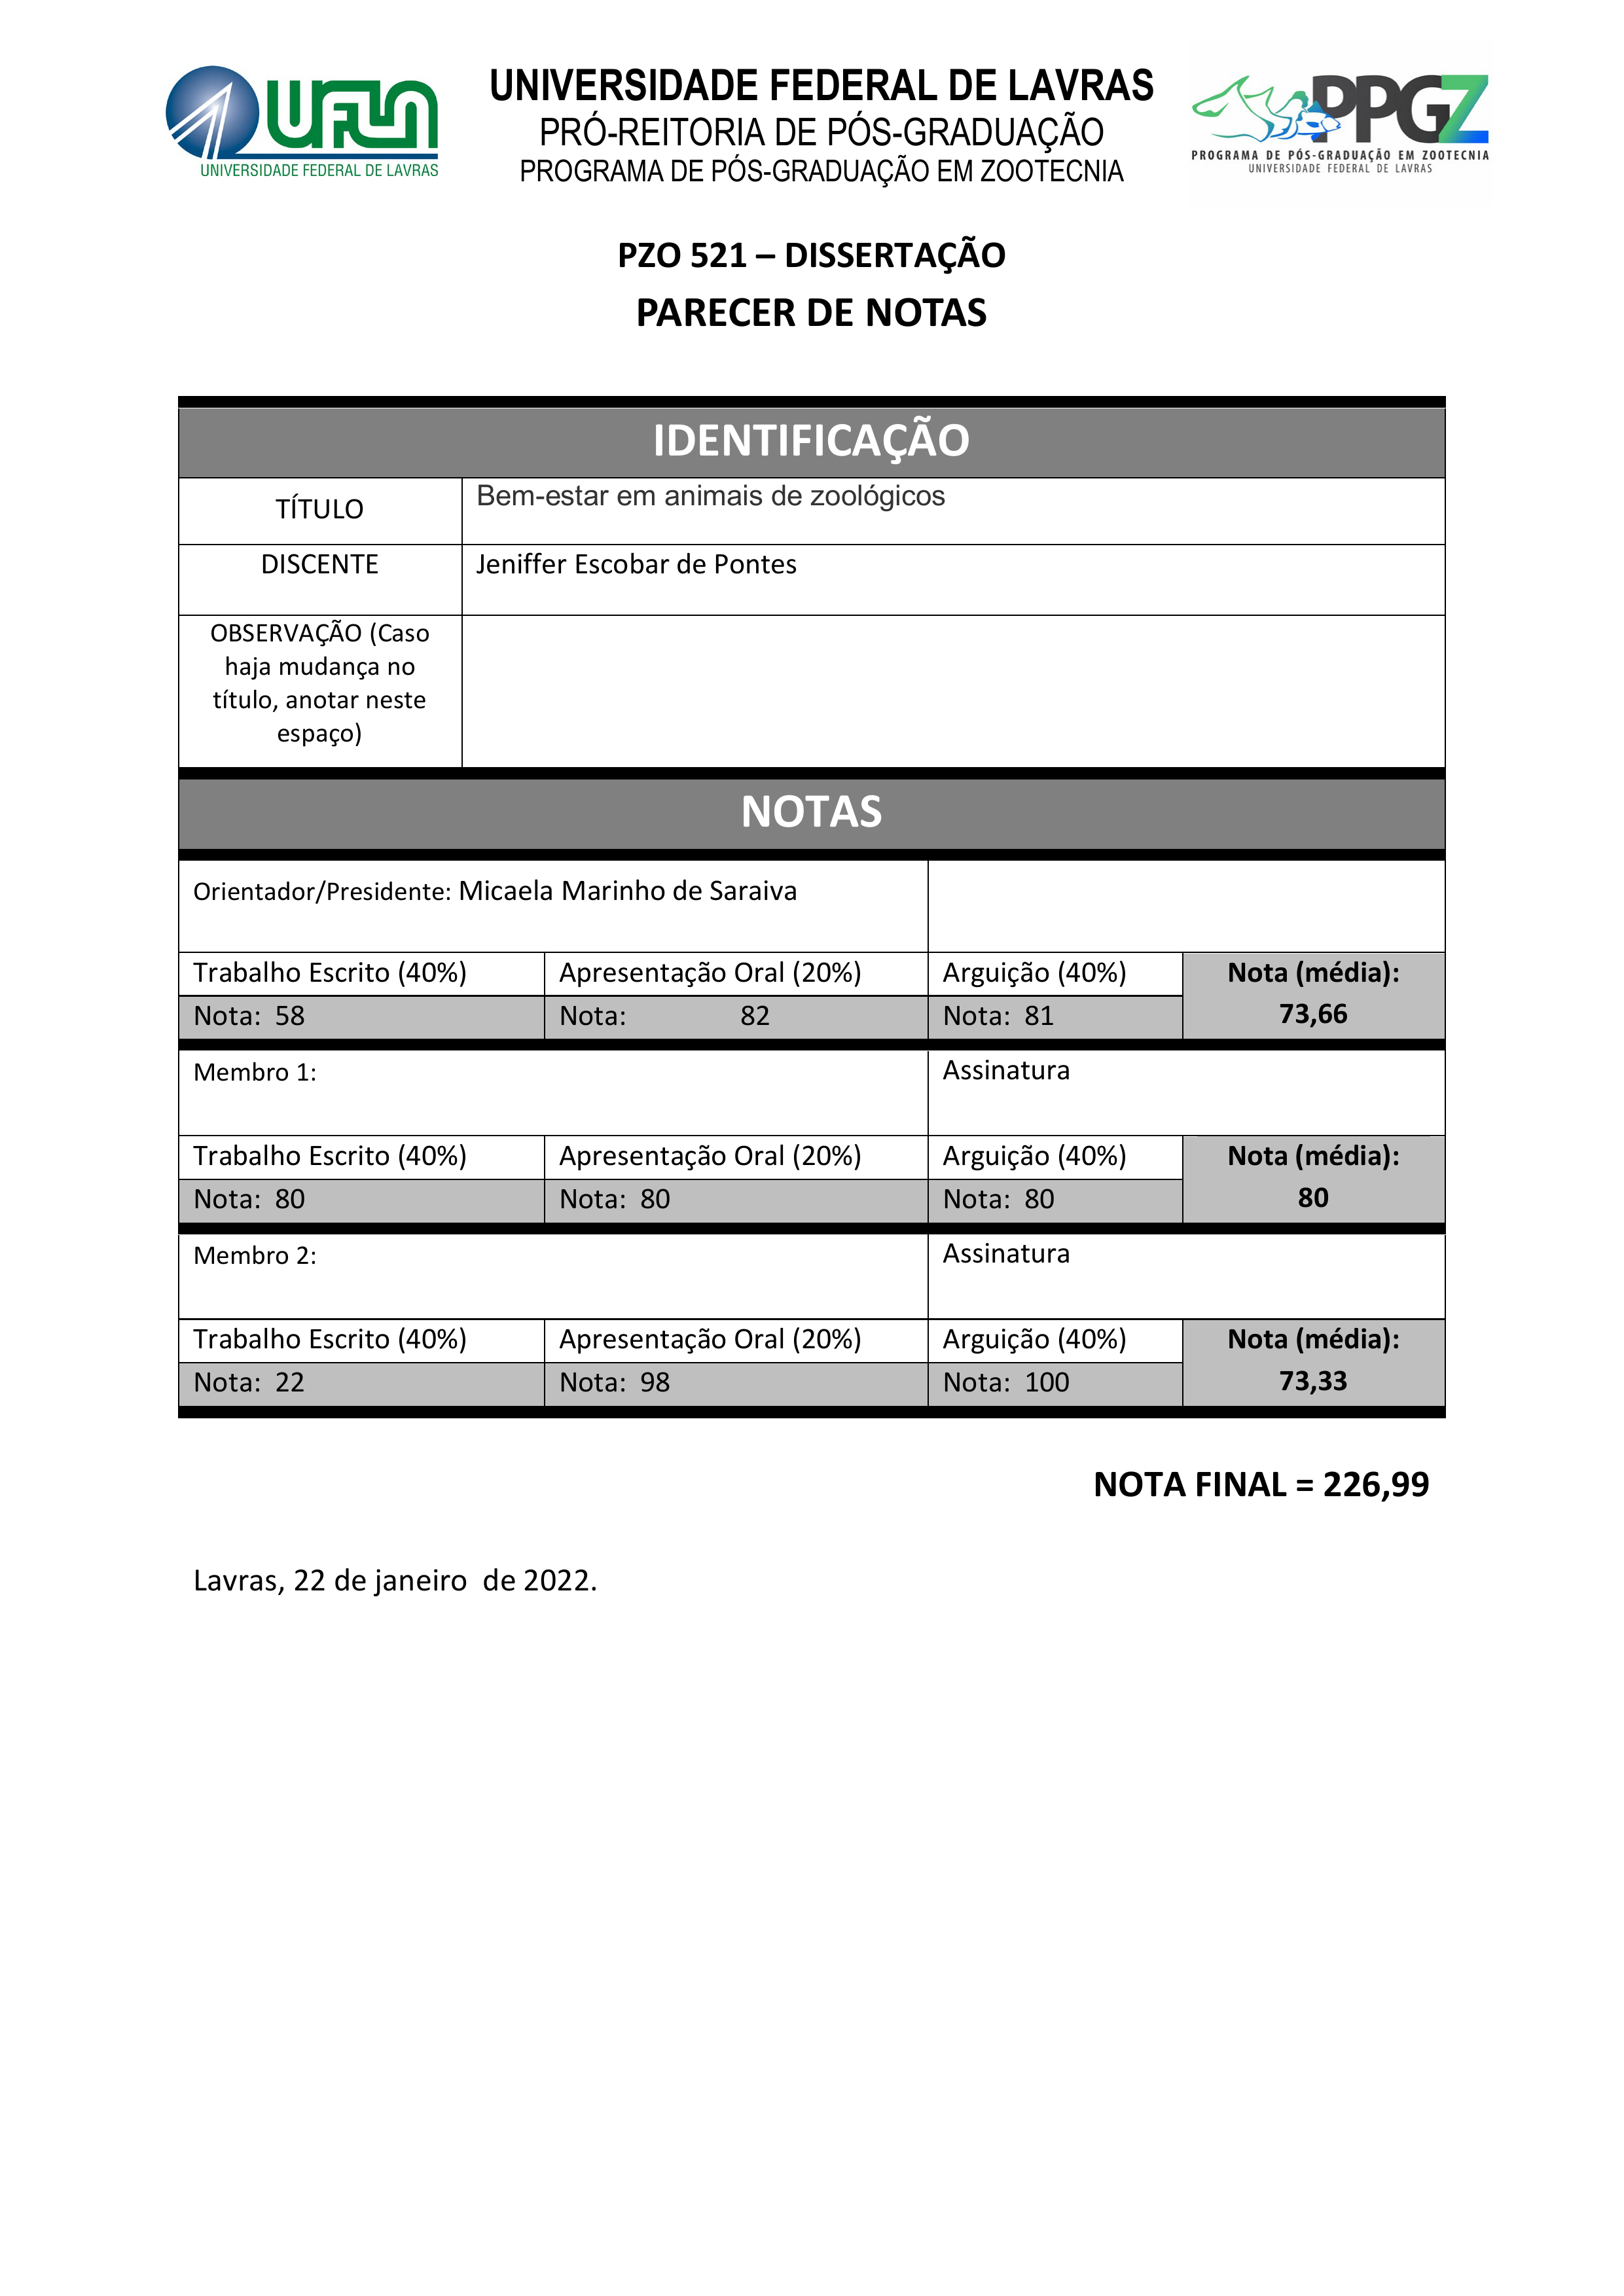
UNIVERSIDADE FEDERAL DE LAVRAS
PPGZ
U FUN)
PRÓ-REITORIA DE PÓS-GRADUAÇÃO
PROGRAMA DE PÓS-GRADUAÇÃO EM ZOOTECNIA
PROGRAMA DE PÓS-GRADUAÇÃO EM ZOOTECNIA
UNIVERSIDADE FEDERAL DE LAVRAS
UNIVERSIDADE FEDERAL DE LAVRAS
PZO 521 — DISSERTAÇÃO
PARECER DE NOTAS
IDENTIFICAÇÃO
TÍTULO
Bem-estar em animais de zoológicos
DISCENTE
Jeniffer Escobar de Pontes
OBSERVAÇÃO (Caso haja mudança no título, anotar neste espaço)
NOTAS
Orientador/Presidente:
Micaela Marinho de Saraiva
Trabalho Escrito (40%)
Nota:
58
Apresentação Oral (20%)
Nota:
82
Arguição (40%)
Nota:
81
Nota (média):
73,66
Assinatura
Membro 1:
Trabalho Escrito (40%)
Nota:
80
Apresentação Oral (20%)
Nota:
80
Arguição (40%)
Nota:
80
Nota (média):
80
Assinatura
Membro 2:
Trabalho Escrito (40%)
Nota:
22
Apresentação Oral (20%)
Nota:
98
Arguição (40%)
Nota:
100
Nota (média):
73,33
NOTA FINAL =
226,99
Lavras, 22 de janeiro de 2022.